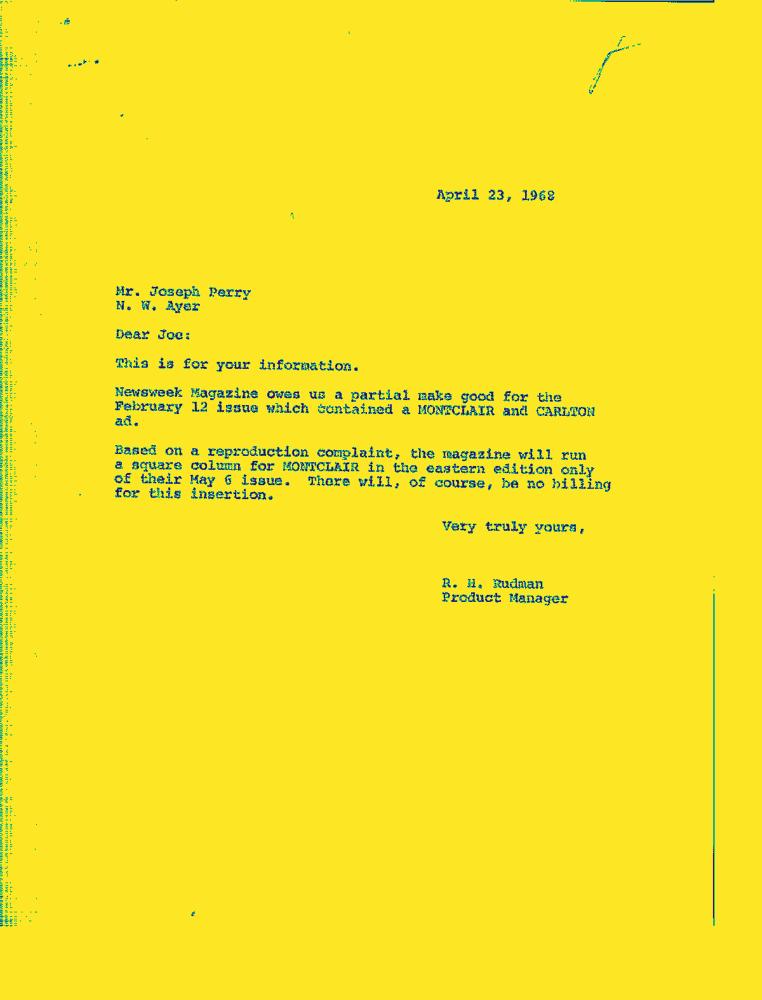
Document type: Letter-Doc